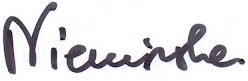
Signature of: małgorzata wiśniewska niemirska